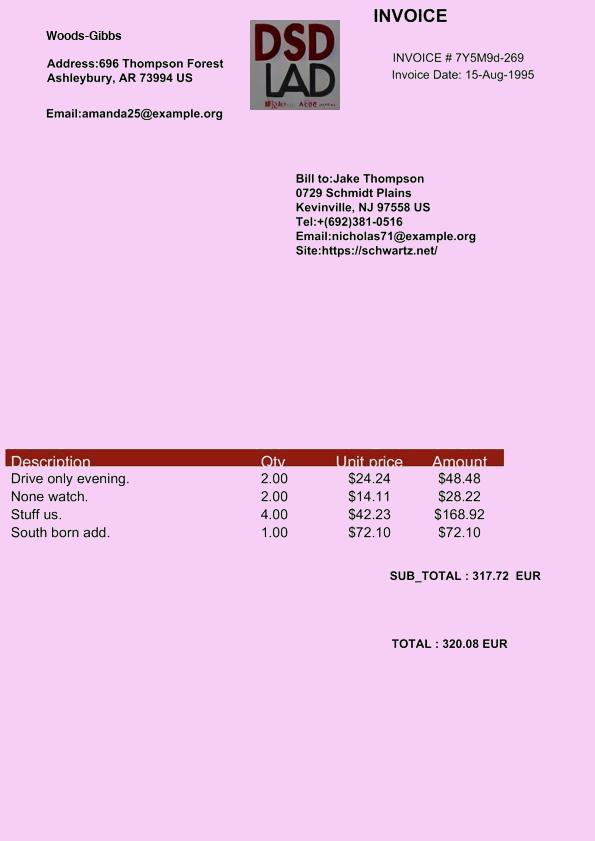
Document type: Invoice